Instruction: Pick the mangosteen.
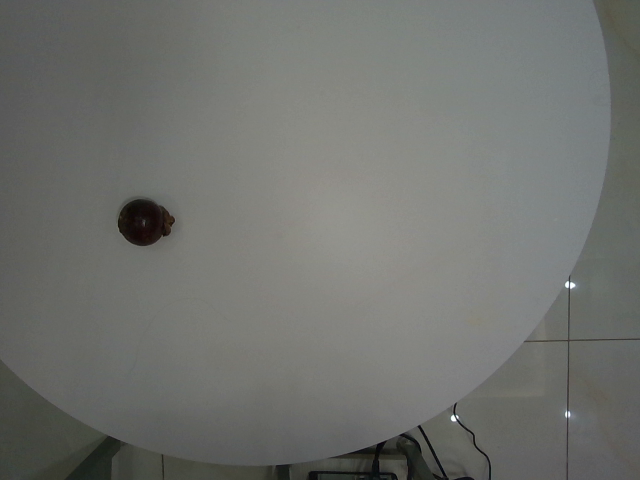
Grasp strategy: vertical